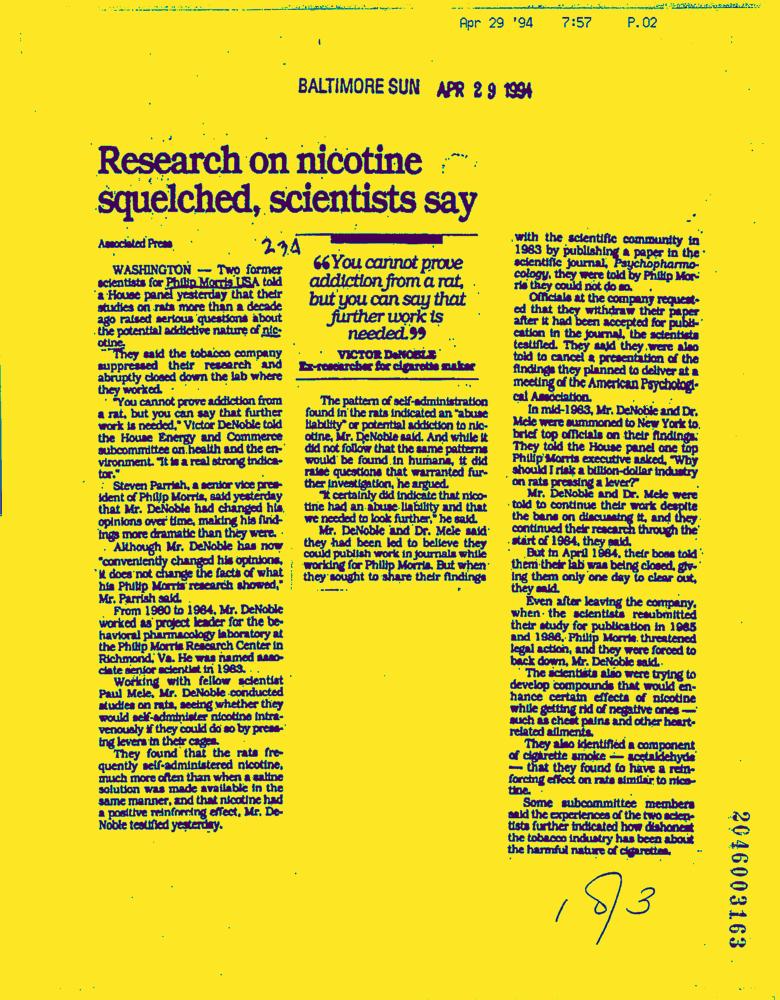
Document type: News-Article